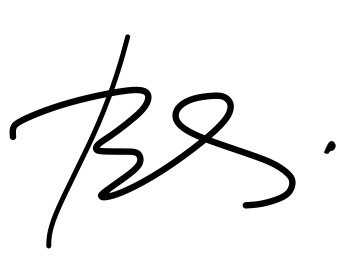
Signature of: samo bevk